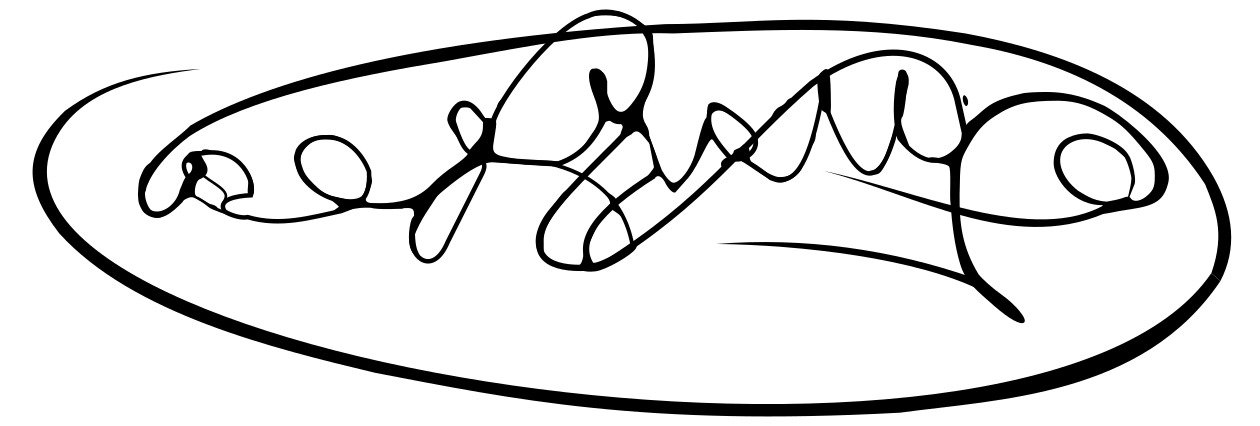
Signature of: sholem aleichem